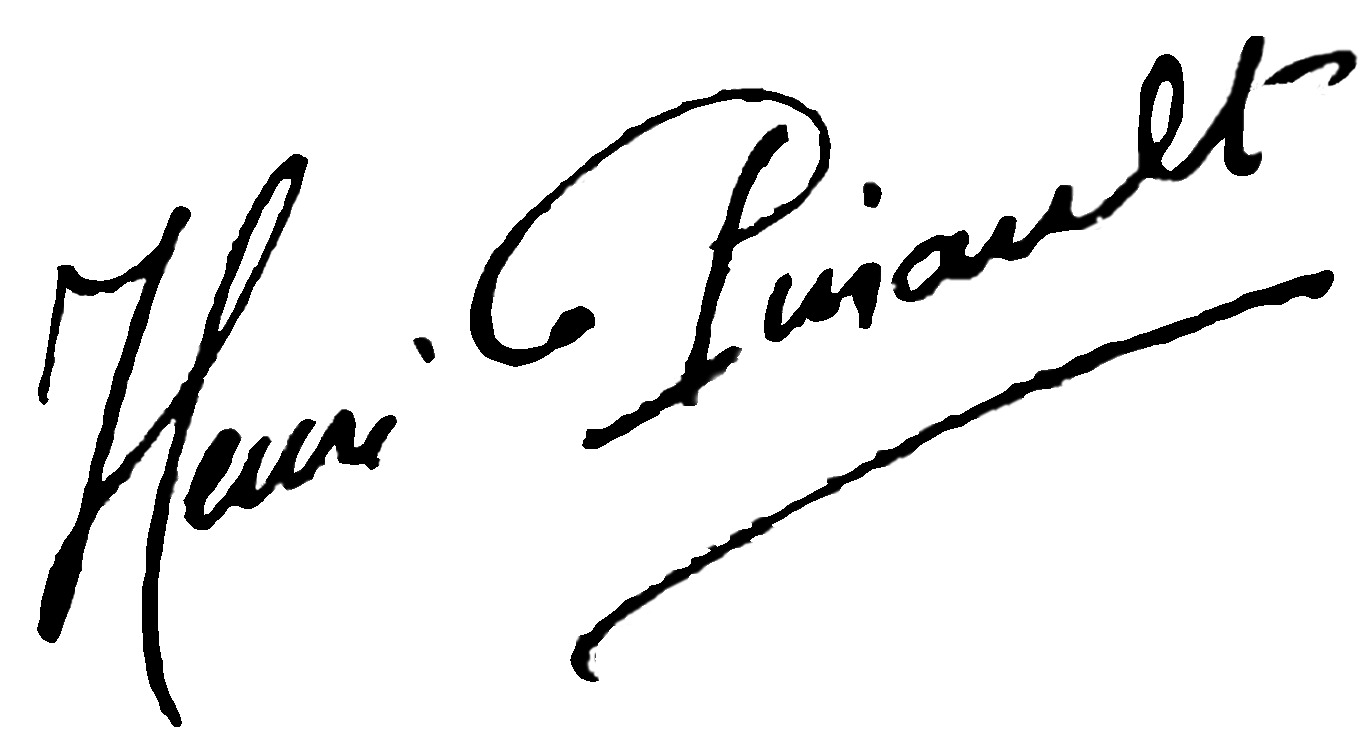
Signature of: henri pinault